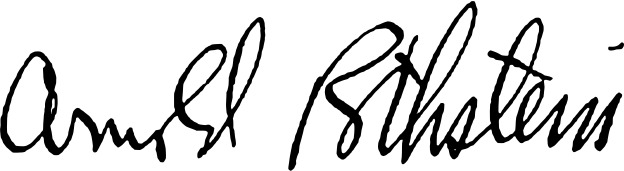
Signature of: arnold rothstein